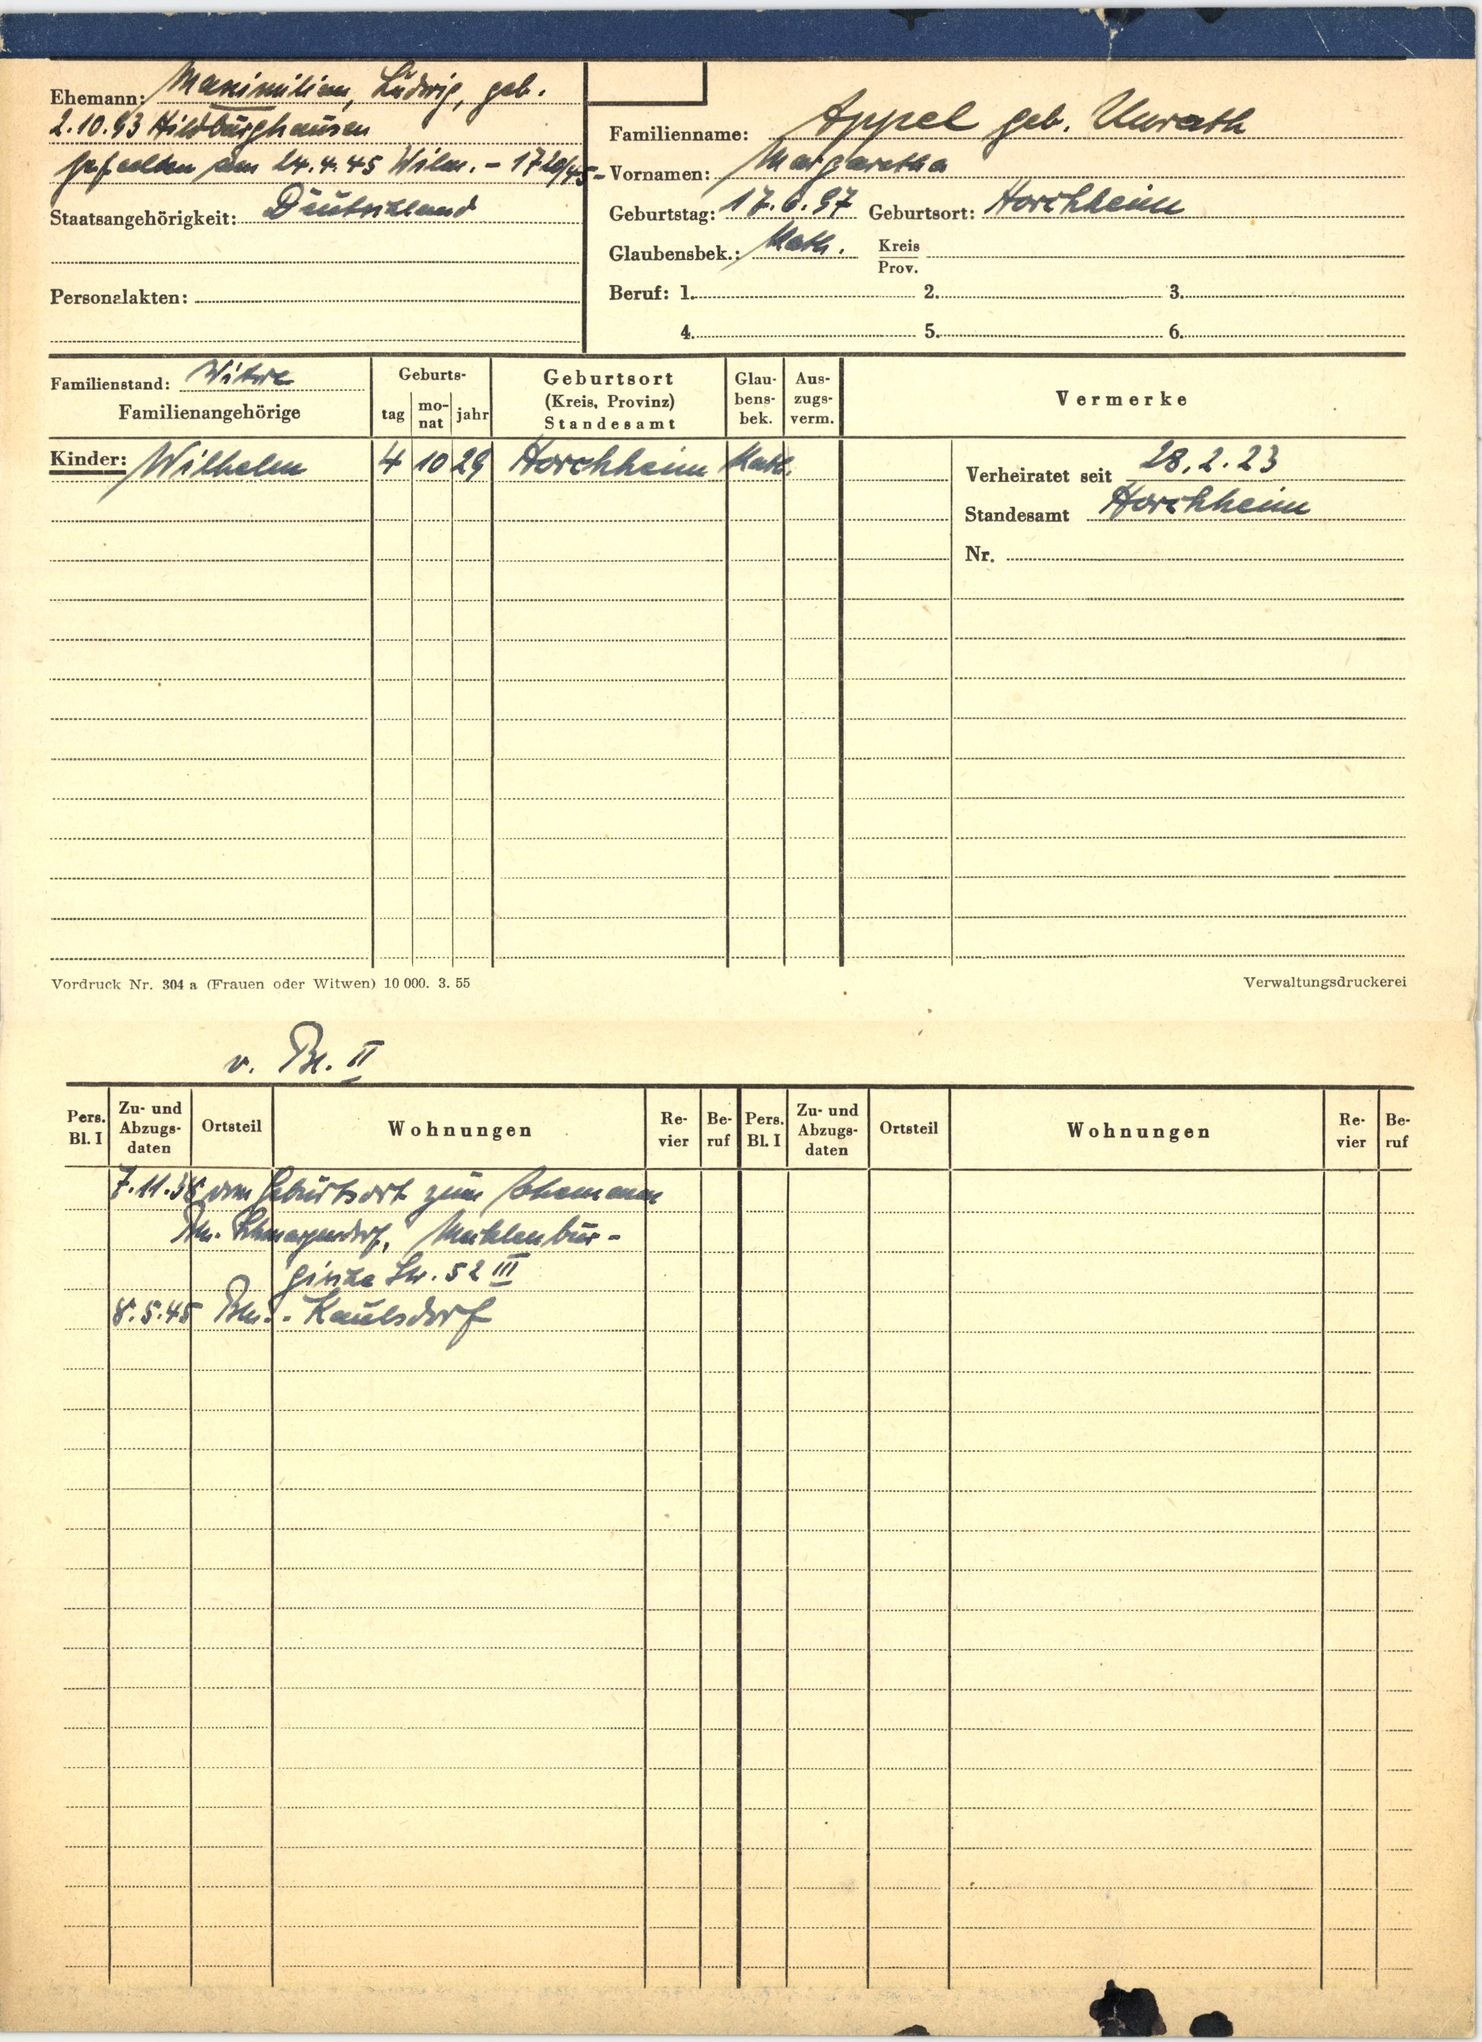
Appel geb. Unrath